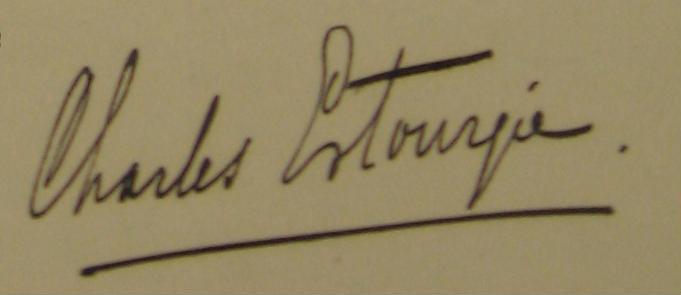
Signature of: charles estourgie